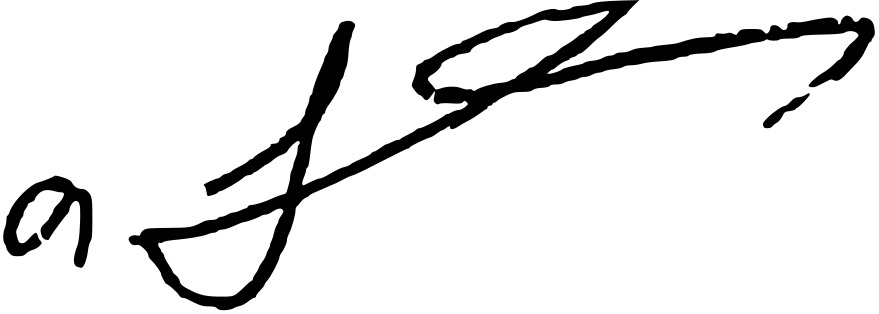
Signature of: tinatin bokuchava